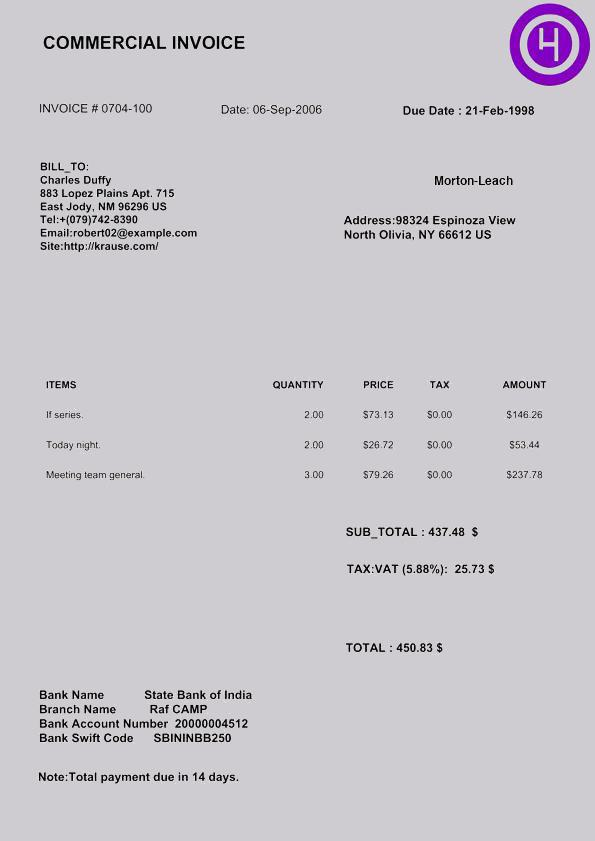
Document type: Invoice